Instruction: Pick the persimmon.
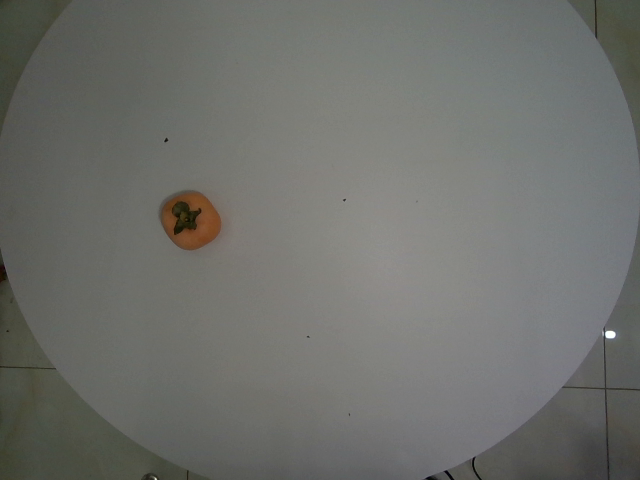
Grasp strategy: vertical